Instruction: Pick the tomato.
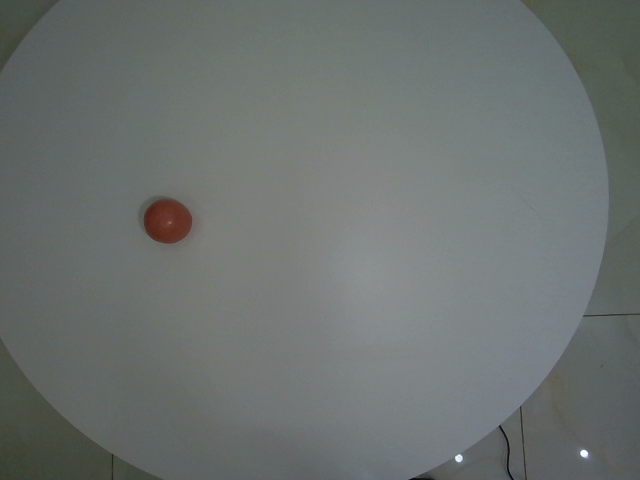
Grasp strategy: vertical